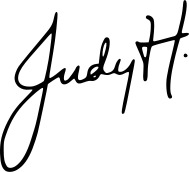
Signature of: judy hannan